Question: What could the diagnosis suggest?
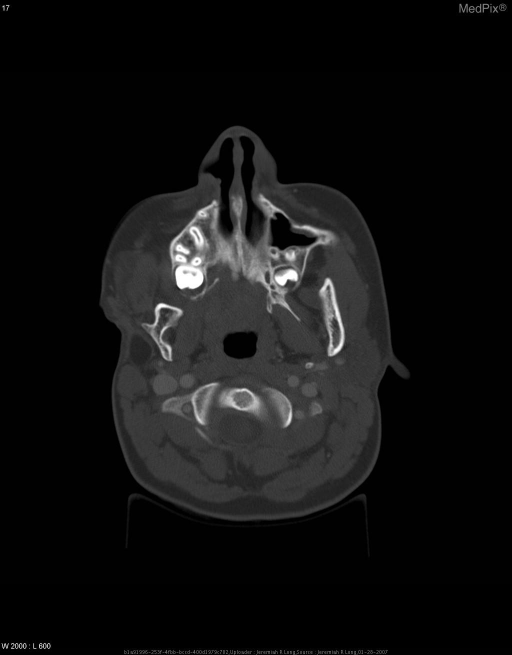
Answer: The possible diagnosis includes •  Goldenhar Syndrome
•  Hemifacial Microsomia.